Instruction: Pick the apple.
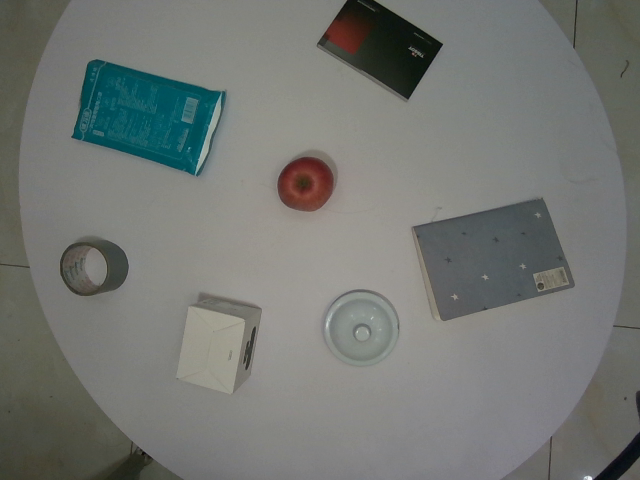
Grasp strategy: vertical